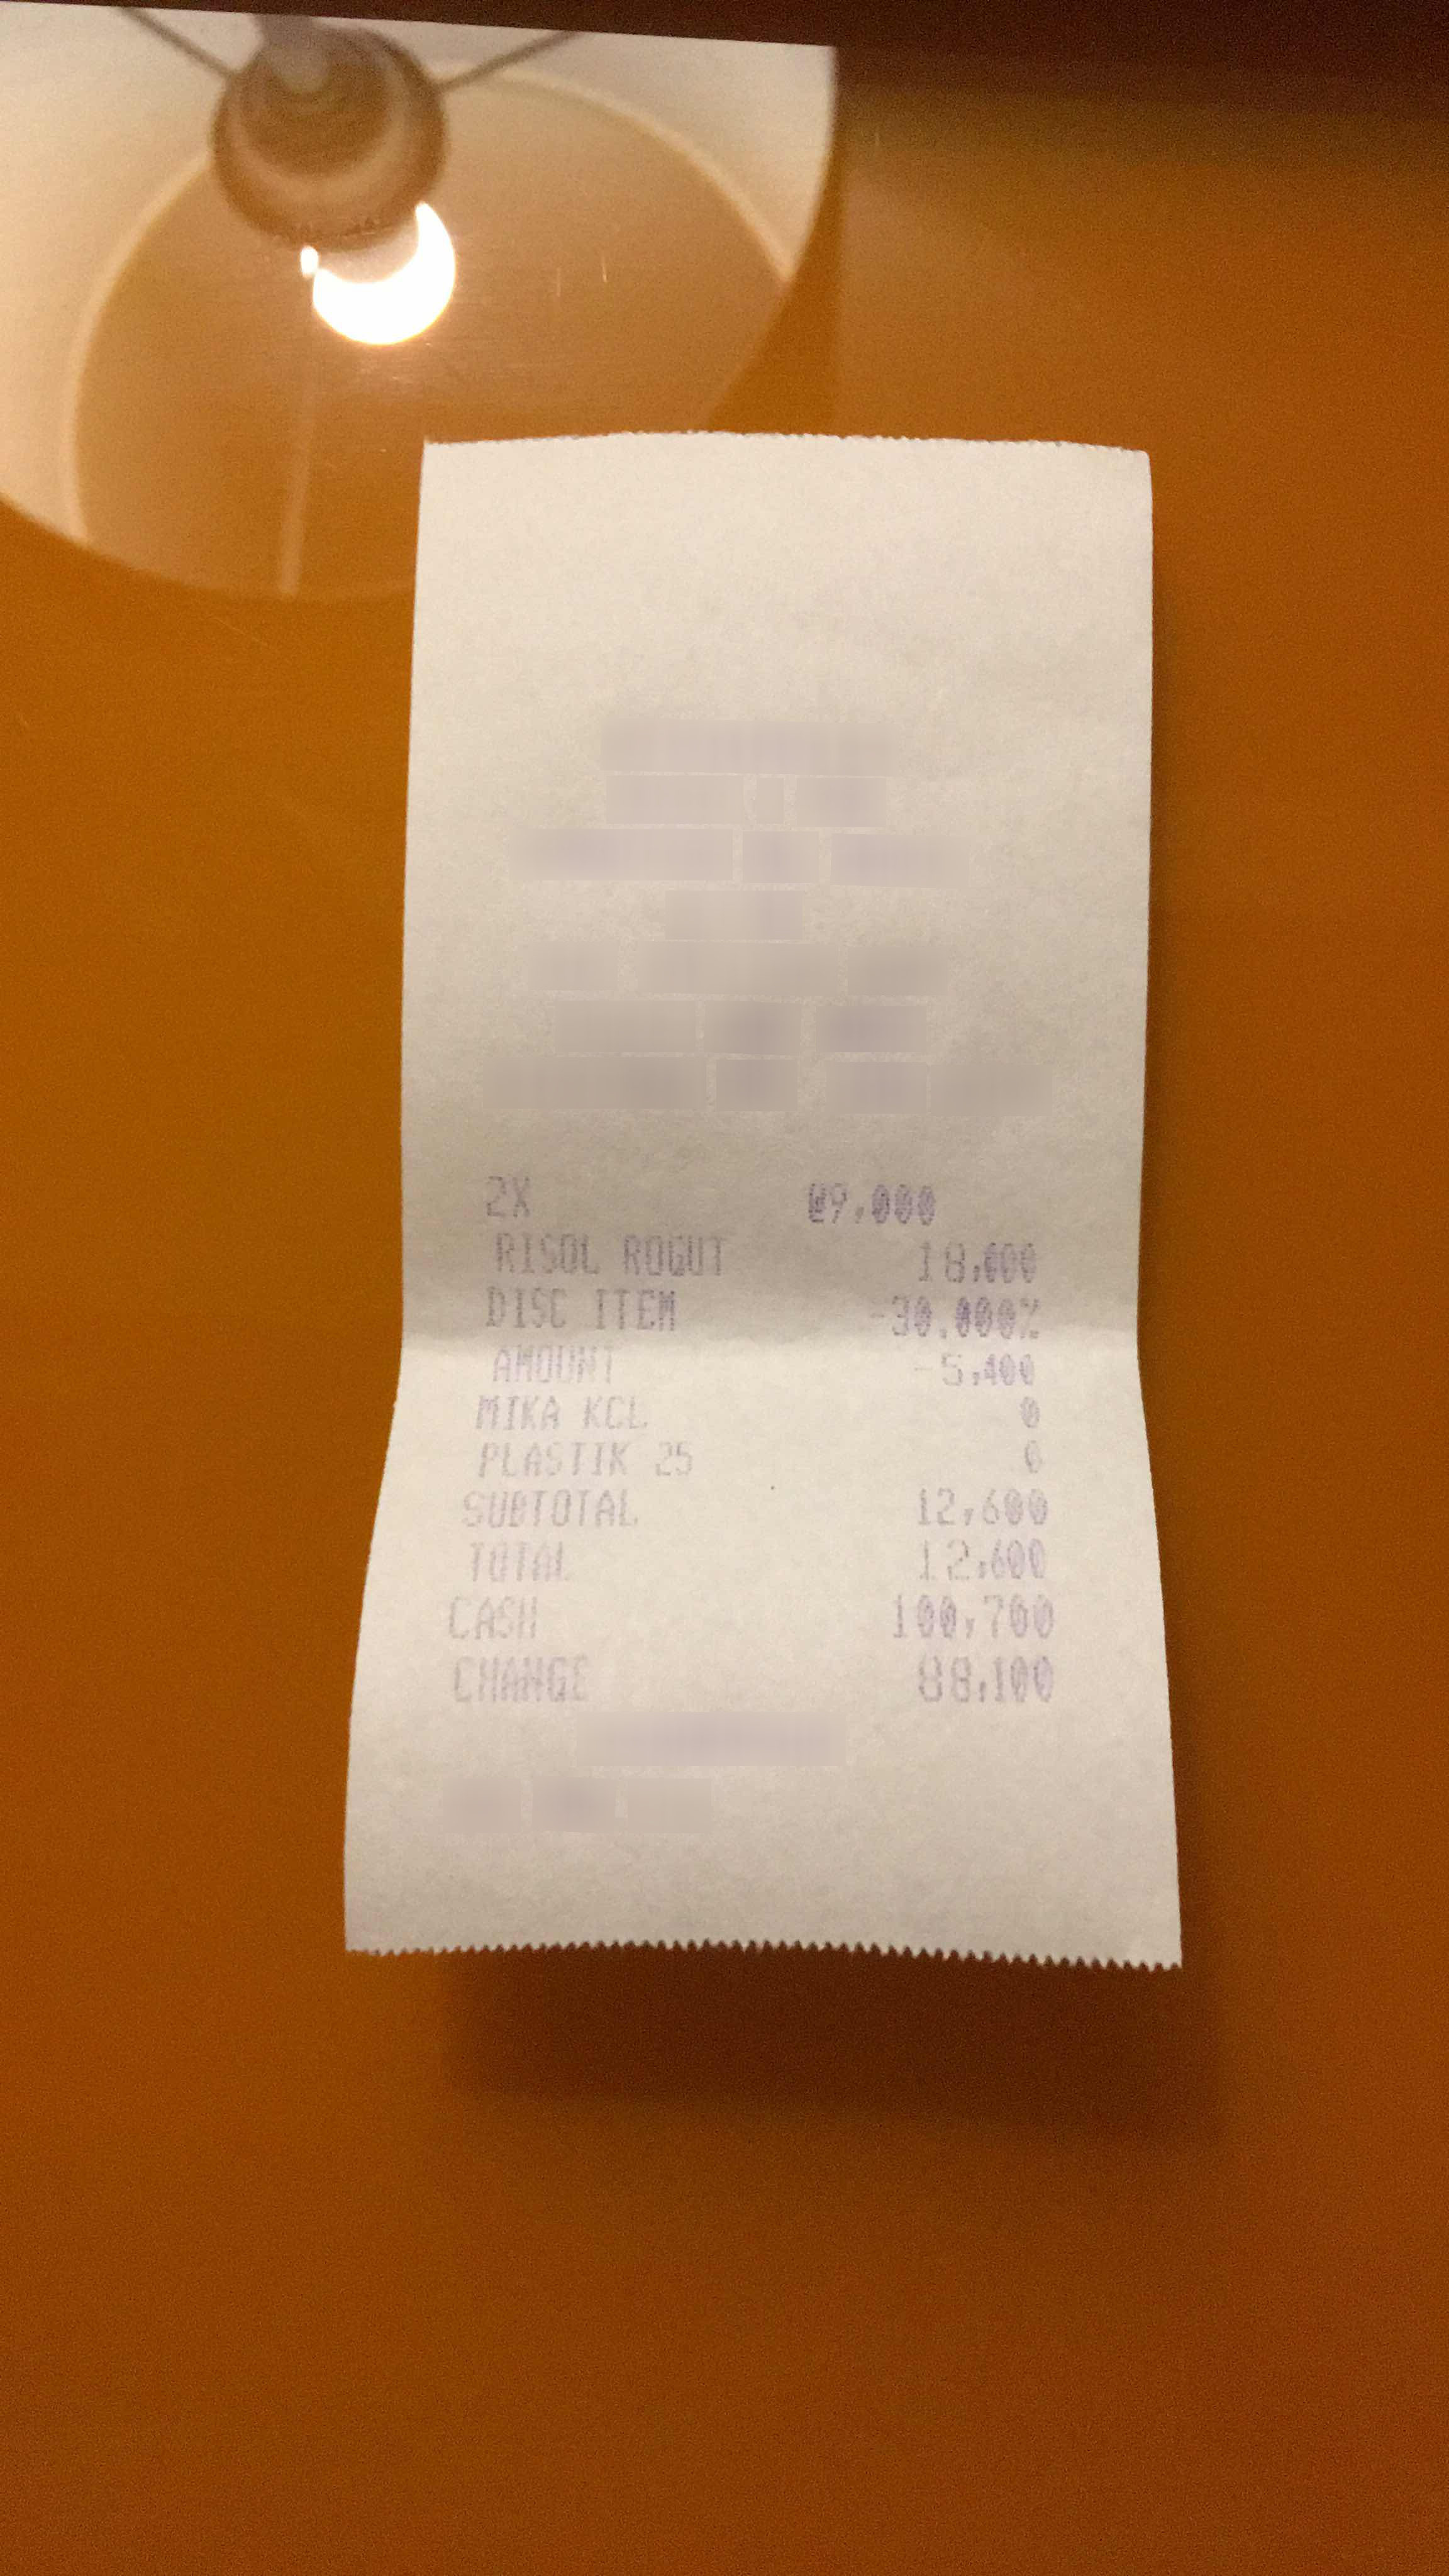
Number of items: 3
Subtotal: 12,600
Total: 12,600
OCR text regions:
text: 2X
text: @9,000
text: RISOL
text: ROGUT
text: 18,000
text: DISC
text: ITEM
text: 30,000%
text: AMOUNT
text: -5,400
text: MIKA
text: KCL
text: 0
text: PLASTIK
text: 25
text: 0
text: SUBTOTAL
text: 12,600
text: TOTAL
text: 12,600
text: CASH
text: 100,700
text: CHANGE
text: 88,100